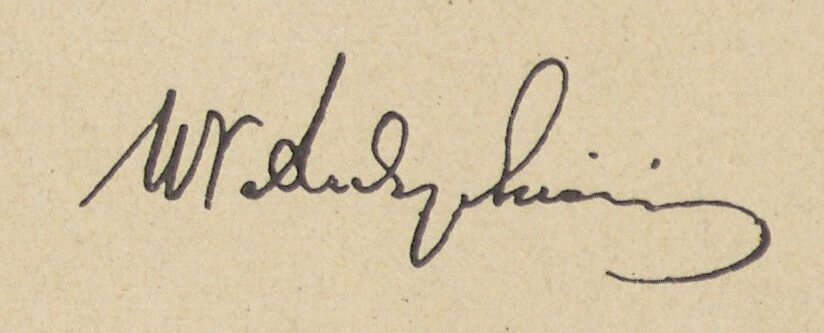
Signature of: władysław andrychiewicz